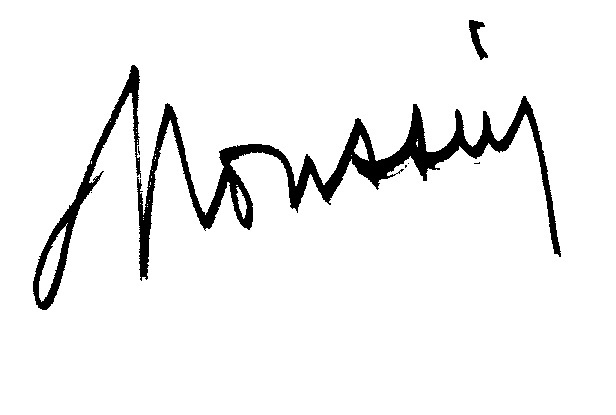
Signature of: michel roussin